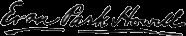
Signature of: evan howell